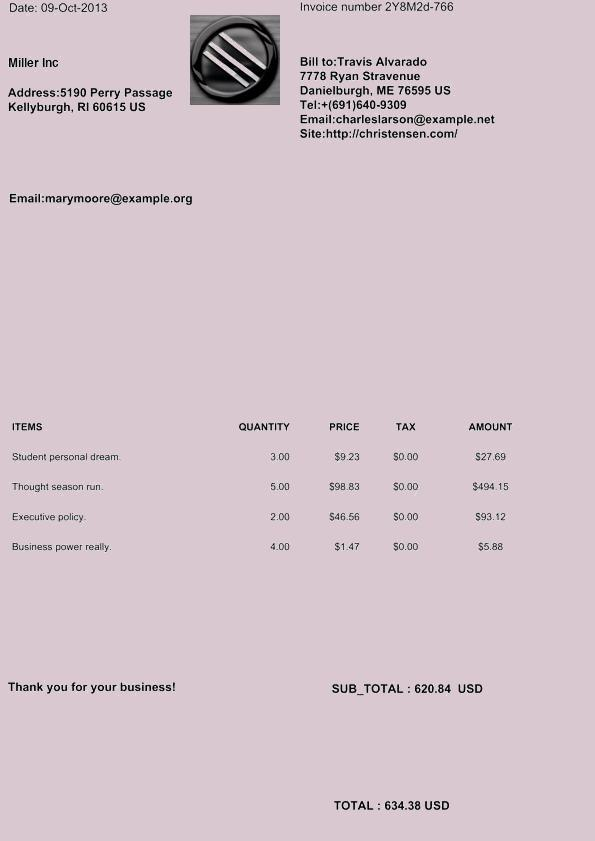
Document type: Invoice